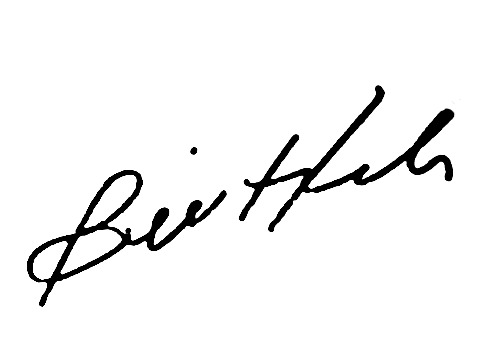
Signature of: bill hicks